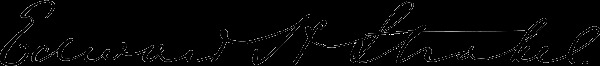
Signature of: edward henry strobel